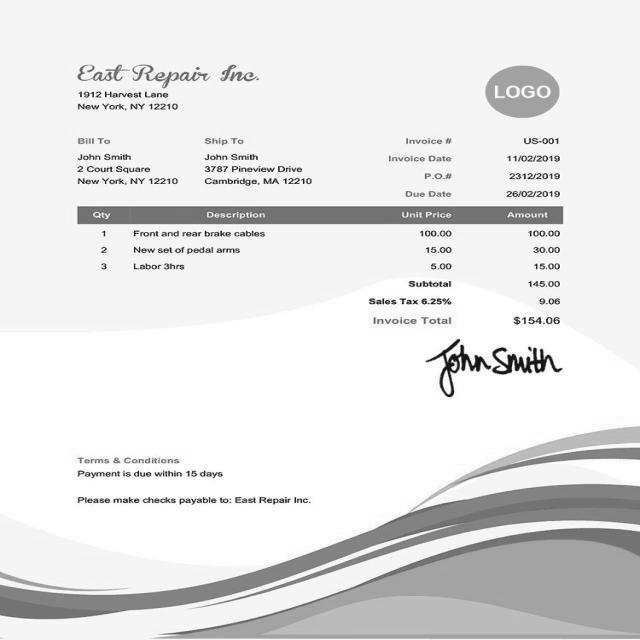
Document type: Invoice